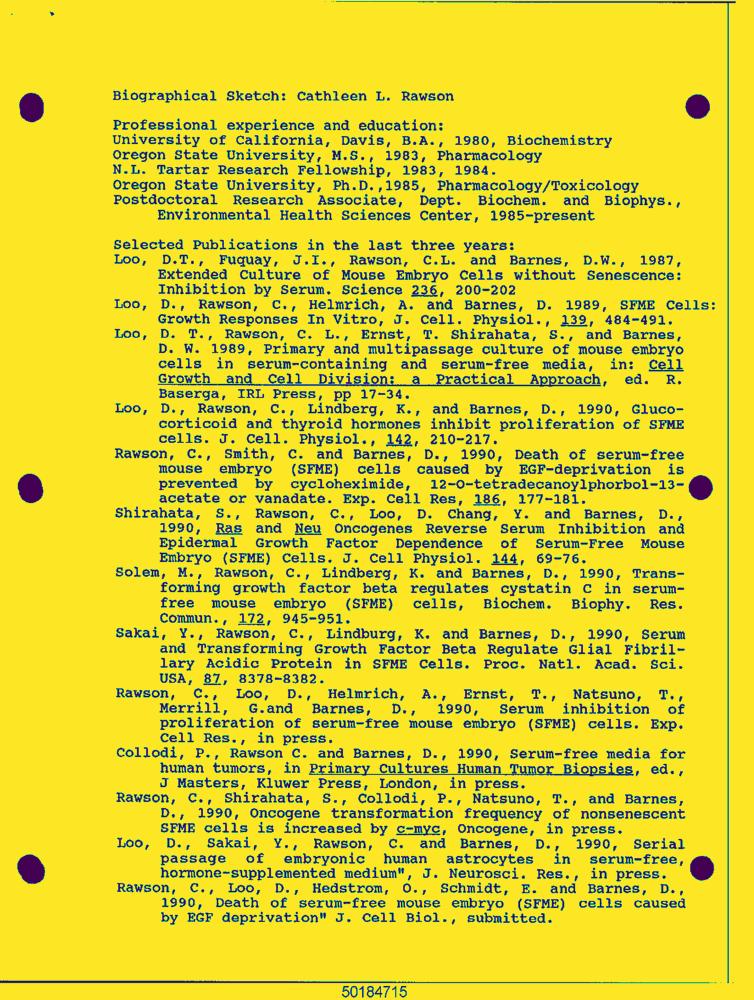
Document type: Resume-Doc